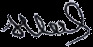
Signature of: mubariz ibrahimov